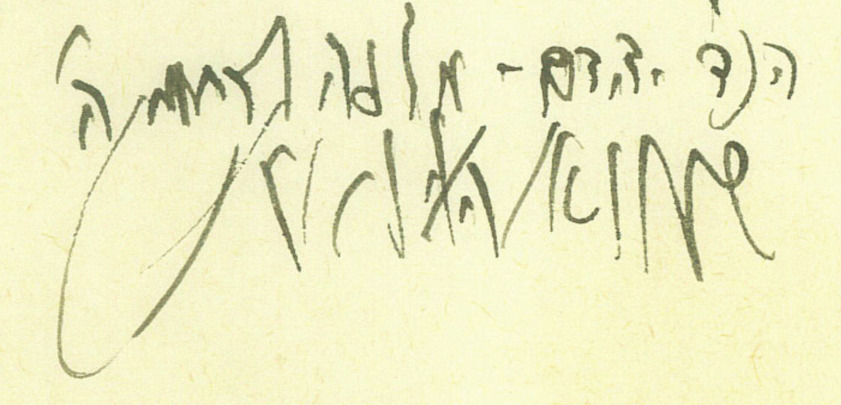
Signature of: shmuel wosner